Question: What is the main concern?
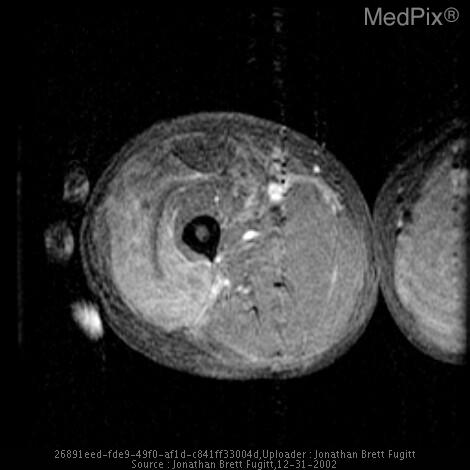
Answer: The findings suggest Severe edema of the deep fascia of the proximal quadriceps muscle group is seen on CT extending posteriorly to its insertion on the linea aspera.
Fat sat T2 axial imaging shows extensive edema in the deep facia of several muscles, the soft tissues, and the vastus intermedius/lateralis, and the tensor fascia lata.
Somewhat paradoxically, the fat sat gadolinium enhanced axial T1 images do not demonstrate enhancement of the fascia, perhaps do to its normal ligamentous character.. Myositis and fasciitis. The patient might have a history of 57 y/o diabetic male presents to ER with painful swollen right upper leg progressing over two days..